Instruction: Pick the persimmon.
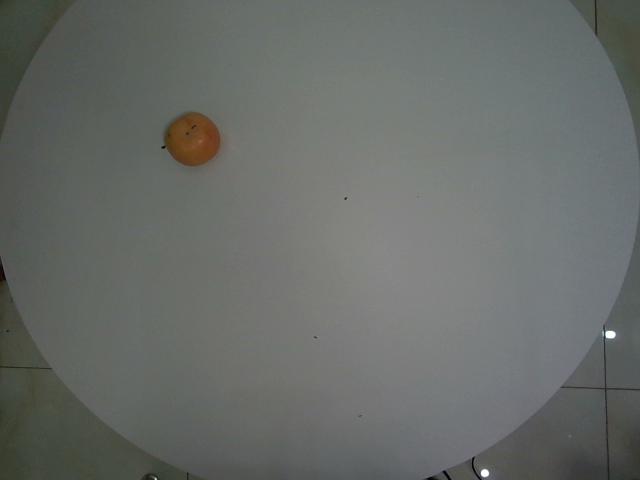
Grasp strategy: vertical